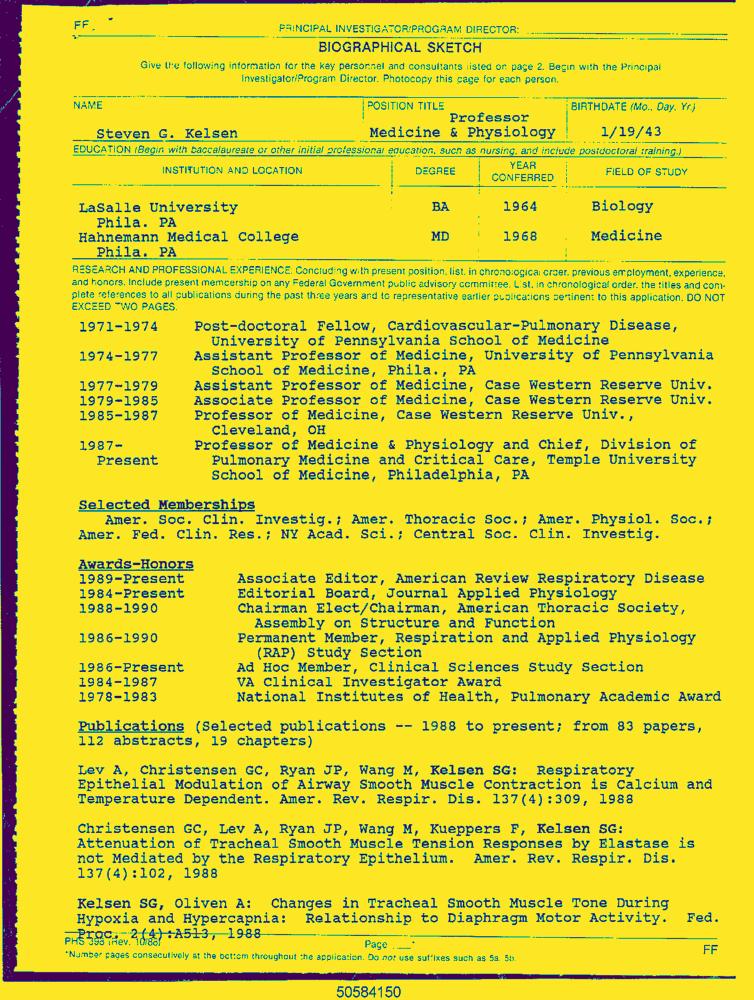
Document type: Resume-Doc